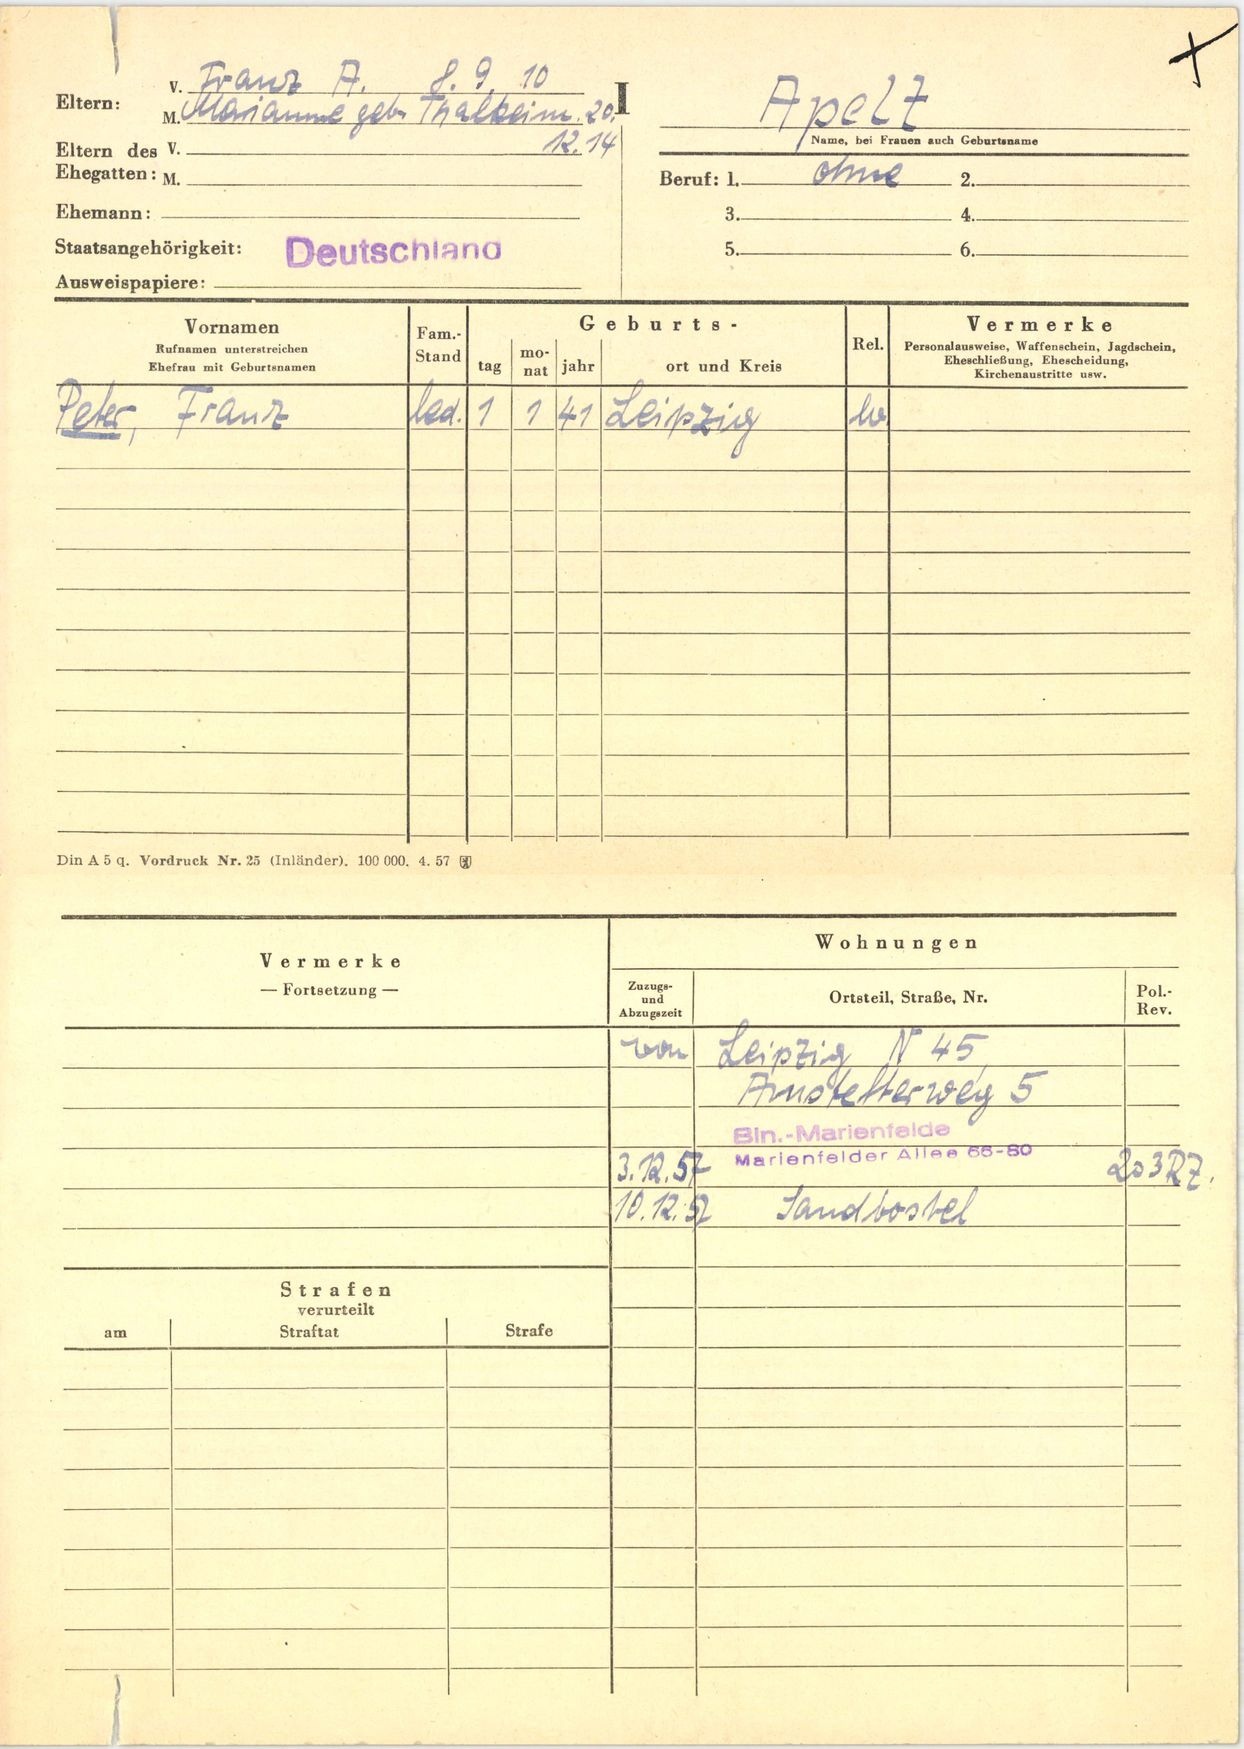
Apelt